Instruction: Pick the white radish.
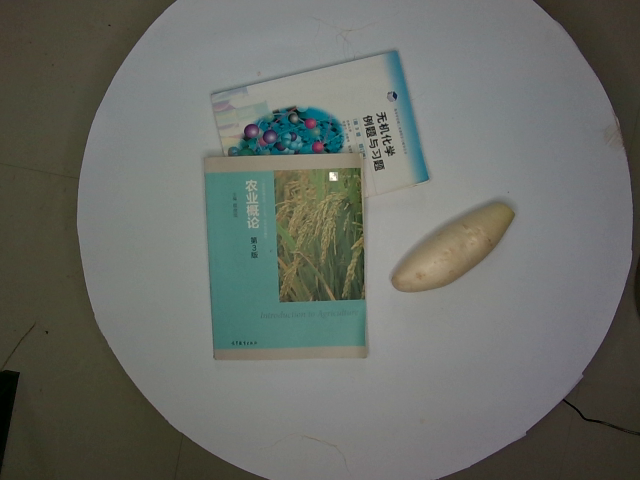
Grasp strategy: vertical